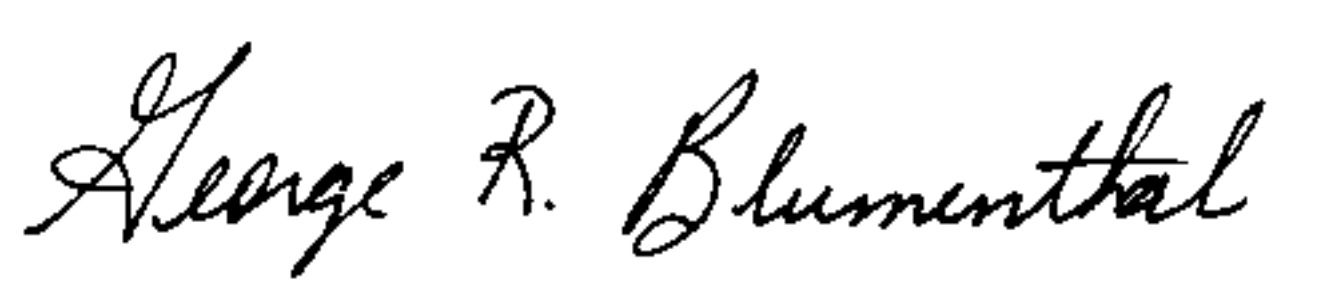
Signature of: george ray blumenthal